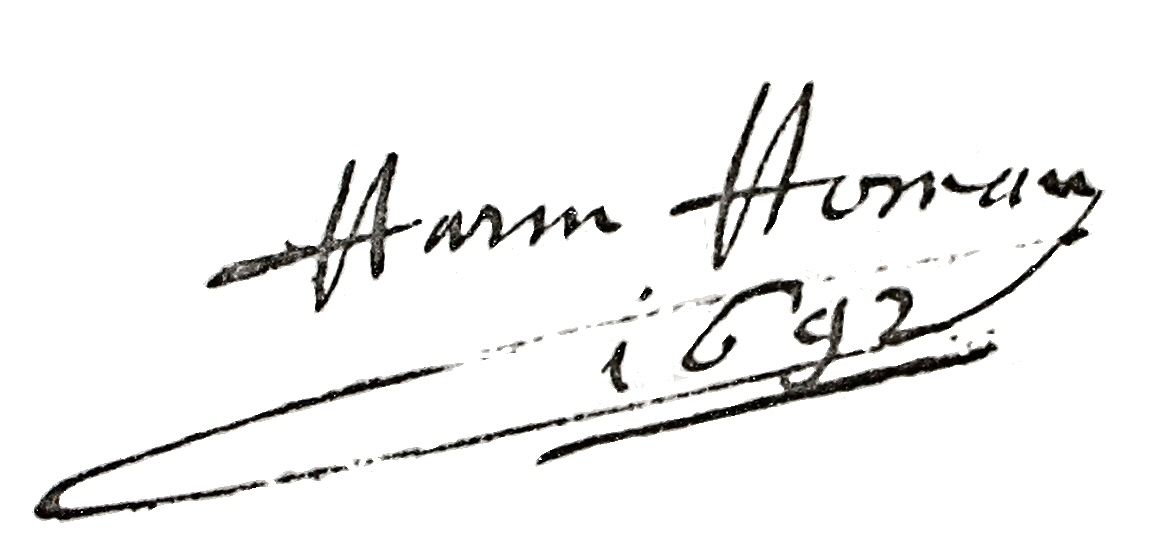
Signature of: harm homan